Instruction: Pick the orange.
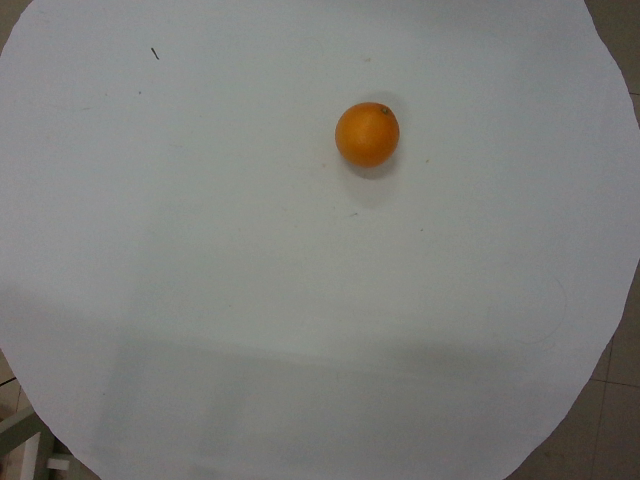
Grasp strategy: vertical